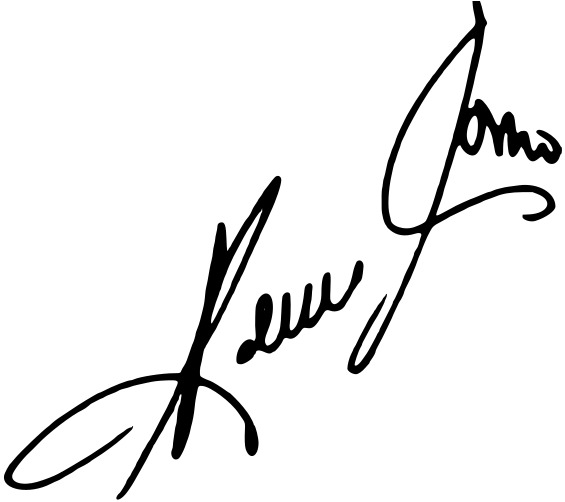
Signature of: perry como